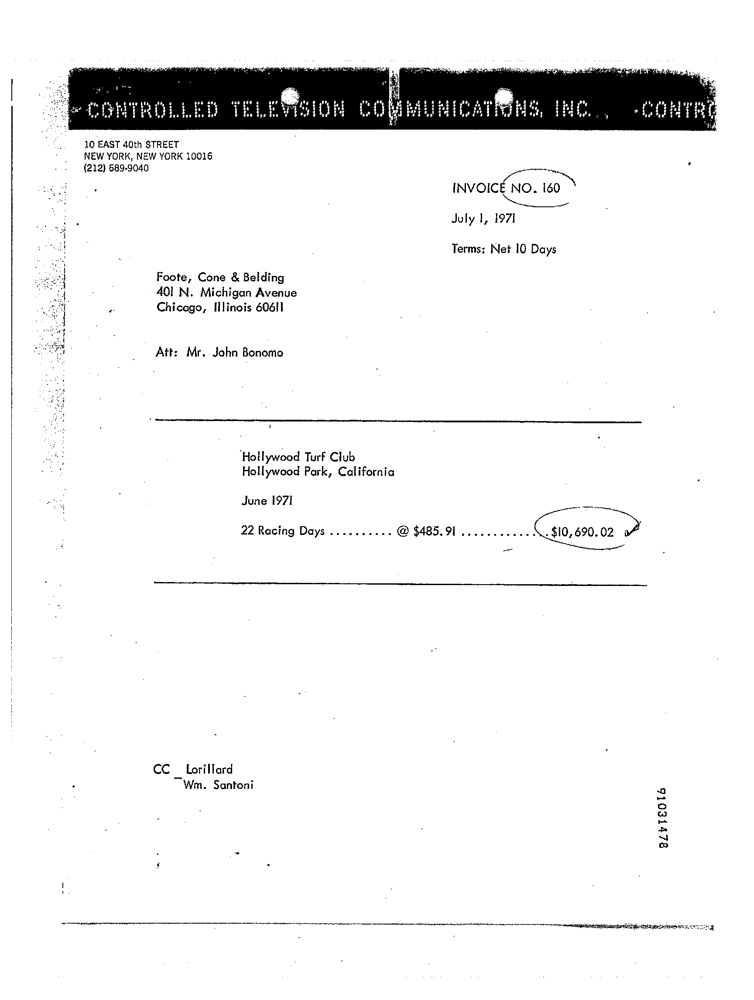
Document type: Invoice